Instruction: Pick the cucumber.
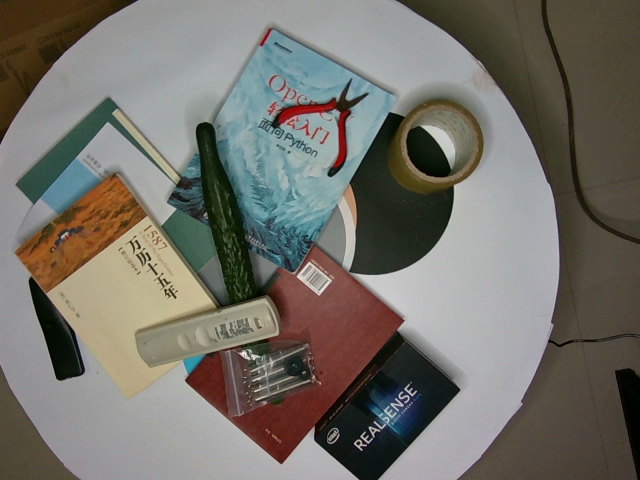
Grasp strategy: vertical